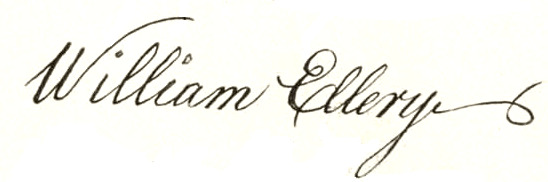
Signature of: william ellery